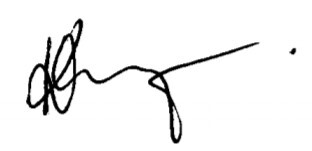
Signature of: killion munyama